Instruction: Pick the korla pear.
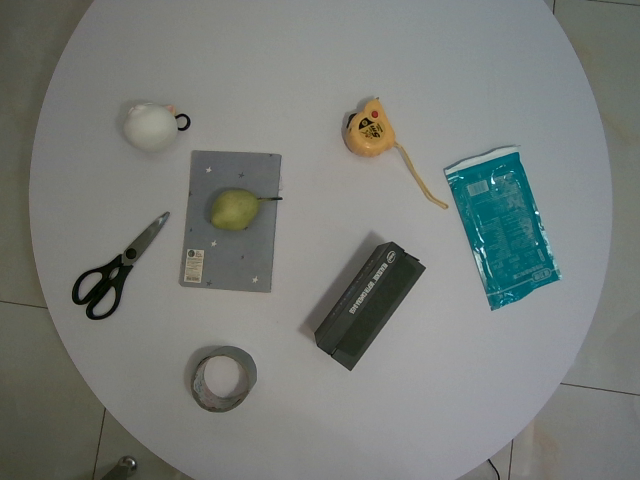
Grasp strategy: vertical